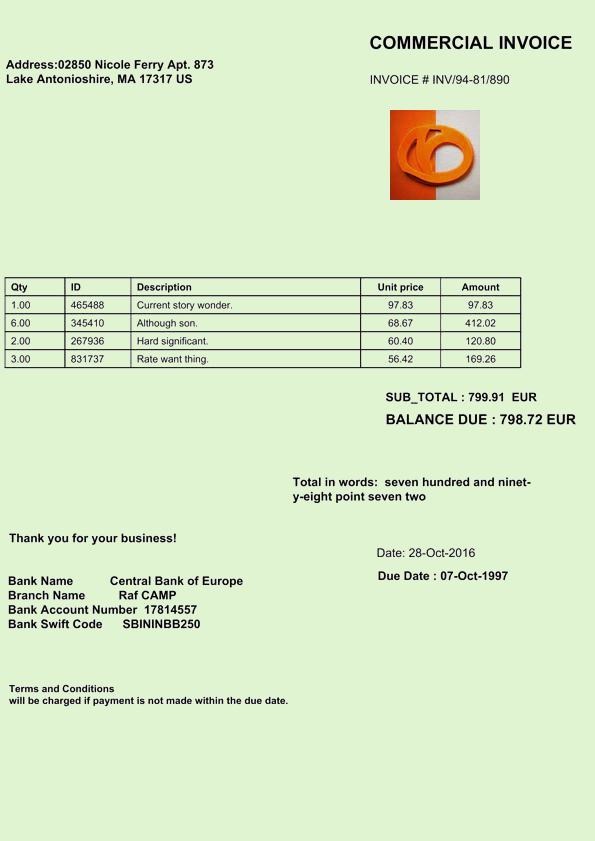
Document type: Invoice